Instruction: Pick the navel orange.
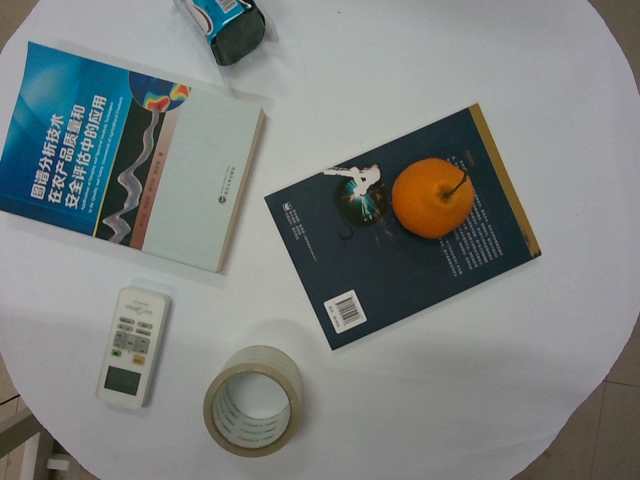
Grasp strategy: vertical